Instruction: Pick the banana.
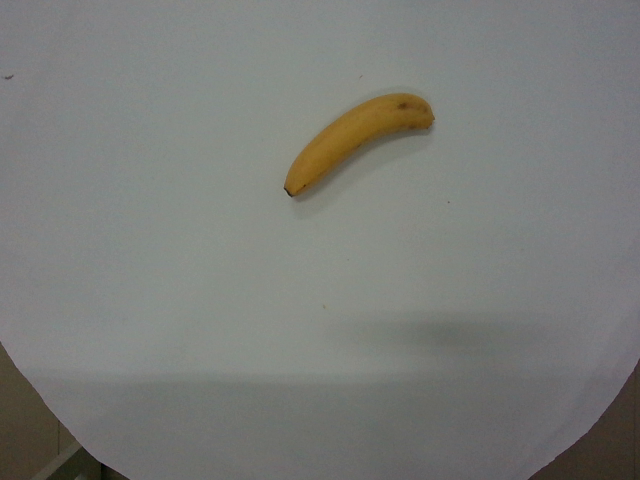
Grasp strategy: vertical